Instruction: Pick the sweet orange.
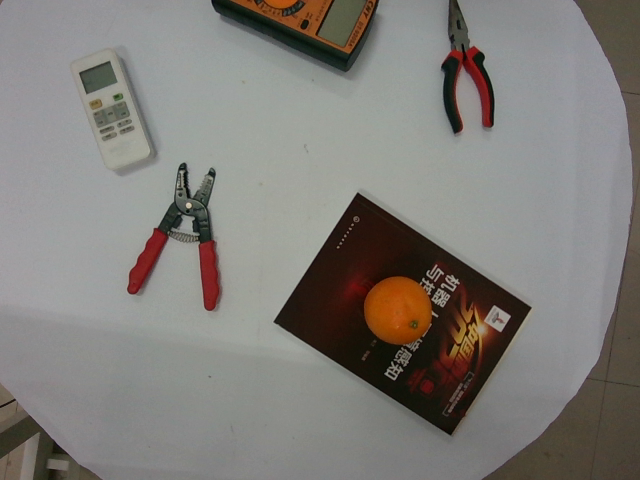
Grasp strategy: vertical